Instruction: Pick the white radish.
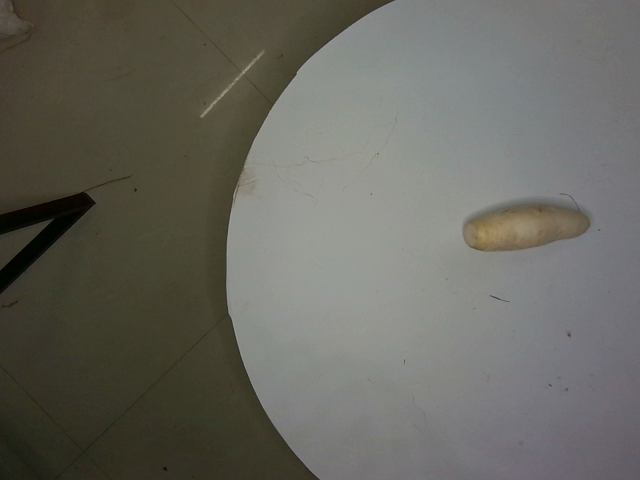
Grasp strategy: vertical